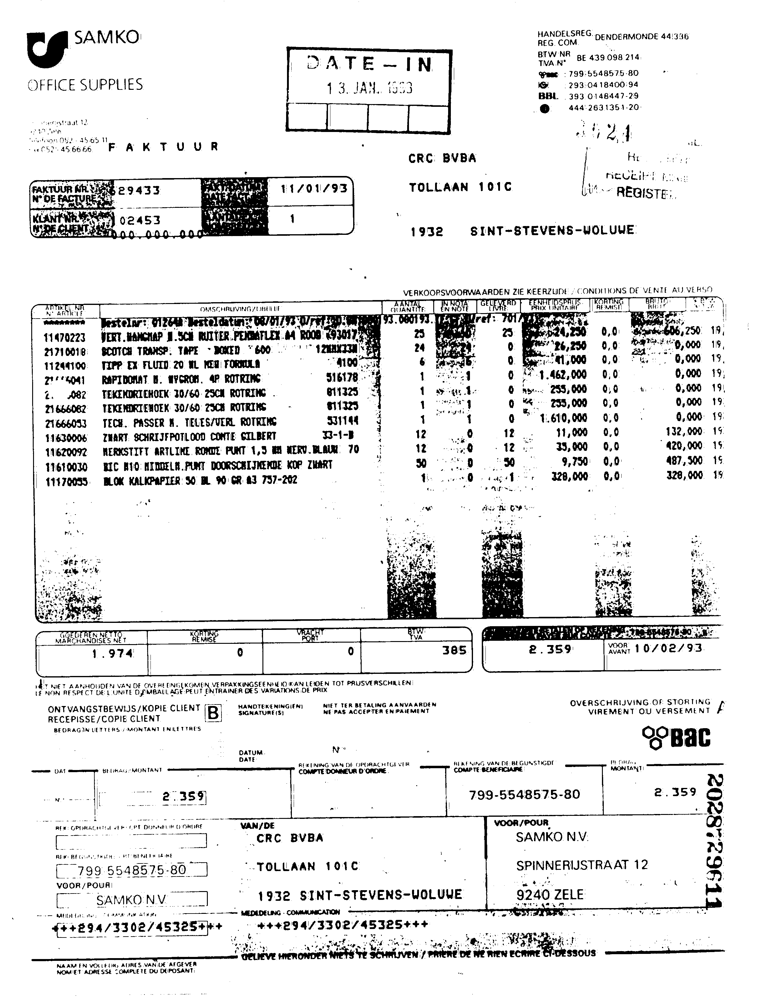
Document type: Invoice